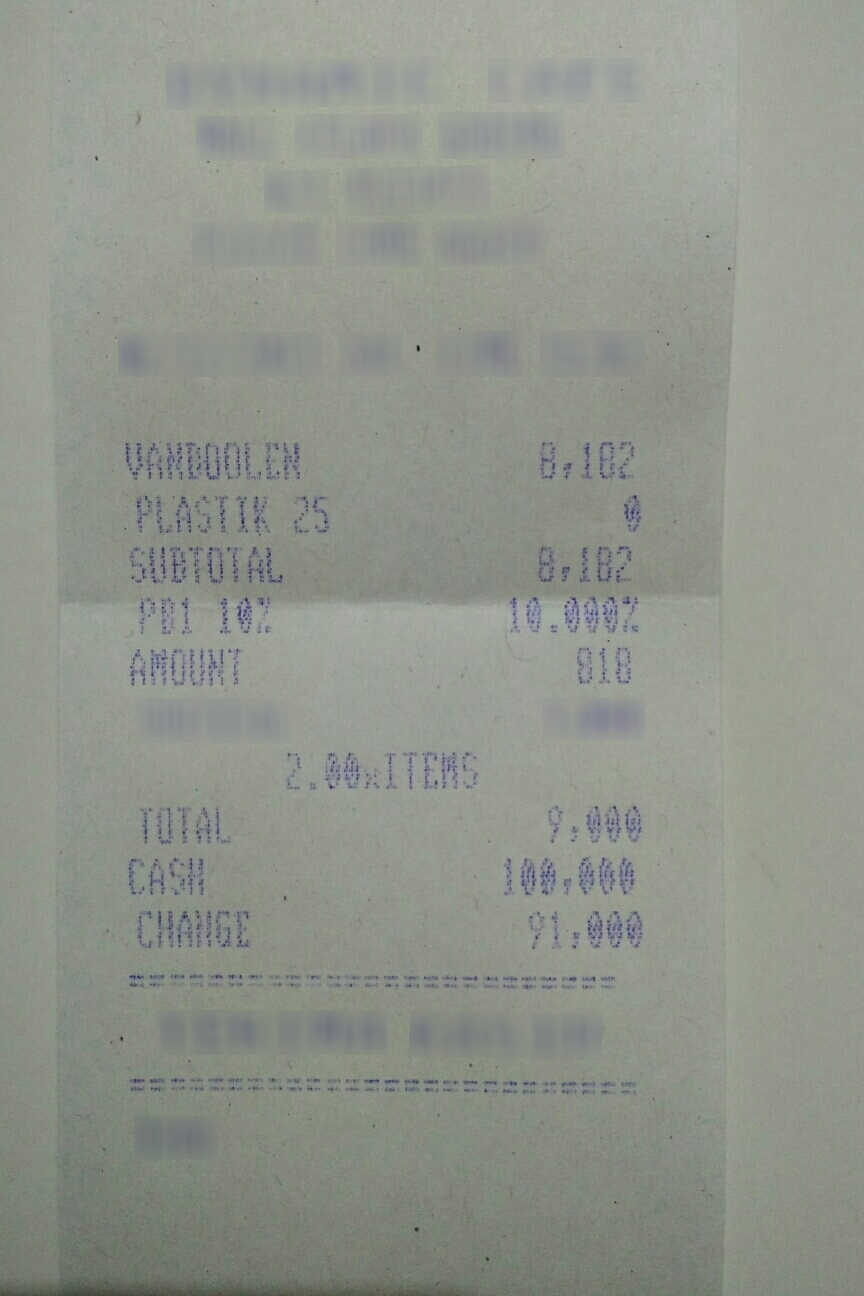
Receipt information:
subtotal: 8,182
tax: 818
total: 9,000
line_items: item_name: VANDOOLEN
item_quantity: 1